Question: What might the diagnosis be?
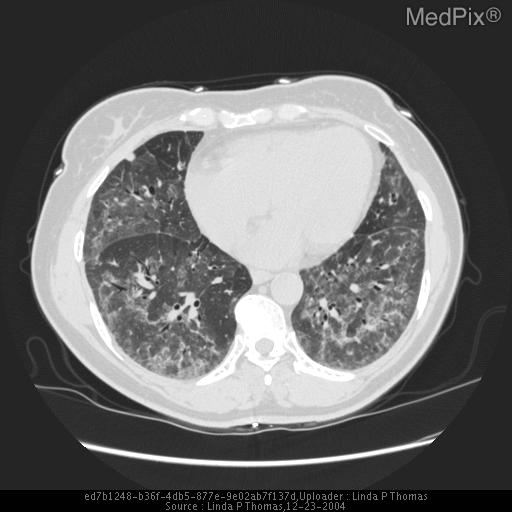
Answer: The possible diagnosis includes Interstitial pneumonitis to include nonspecific interstitial pneumonitis.
pneumocytis carinii pneumonia
non tuberculous mycobacterial infection
pulmonary alveolar proteinosis.